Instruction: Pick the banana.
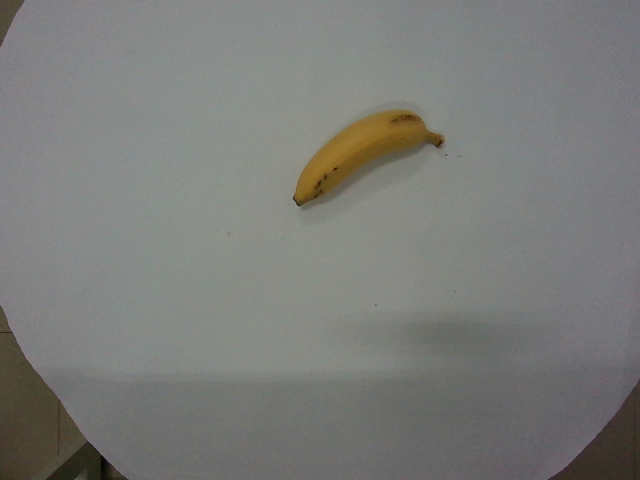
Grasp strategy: vertical